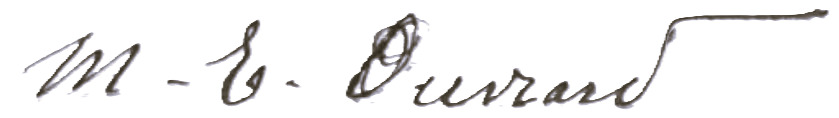
Signature of: q131820182